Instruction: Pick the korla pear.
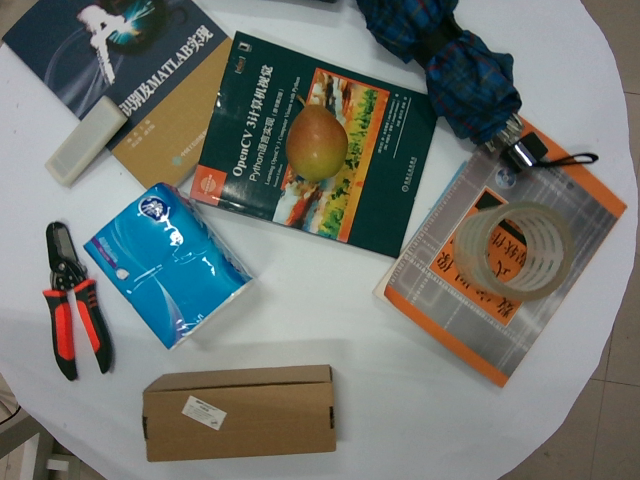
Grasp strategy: vertical